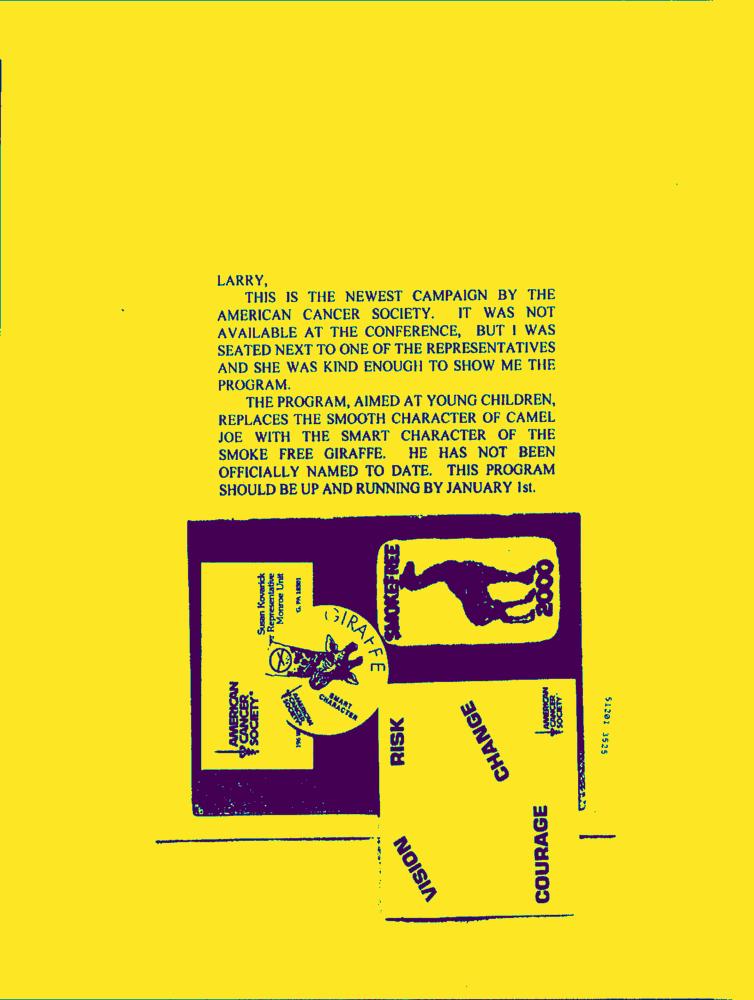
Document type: Letter-Doc